Identify and extract the amount in words, amount in numbers, payee name, cheque date, and bank name from the image.
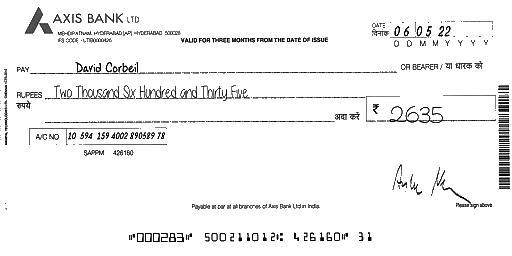
amt_in_words: Two Thousand Six Hundred and Thirty Five
amt_in_figures: 2635
payee_name: David Corbeil
bank_name: AXIS BANK
cheque_date: 06/05/22